Question: What do the imaging results show?
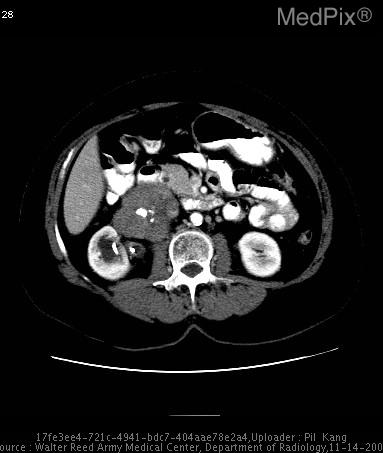
Answer: The imaging shows CT with intravenous and oral contrast material demonstrates a large retroperitoneal mass with central dystrophic calcifications.  This mass is completely separate from the right kidney, which other than the hydronephrosis and the presence of the ureteral stent, is otherwise unremarkable.  The liver was also normal.

Superior images demonstrate a "beak sign" with the inferior vena cava and the left renal vein, strongly suggestive of the vascular origin of this tumor.

Note the presence of the ureteral stent, and the image demonstrating that the mass has extrinsic mass effect on the course of the ureter, causing the original clinical problem for which this patient was treated. CT with intravenous and oral contrast material demonstrates a large retroperitoneal mass with central calcifications.  This mass is completely separate from the right kidney, which other than the hydronephrosis and the presence of the ureteral stent, is otherwise unremarkable.  The liver was also normal..